Question: What type of tax is indicated in the document, personal property or real estate?
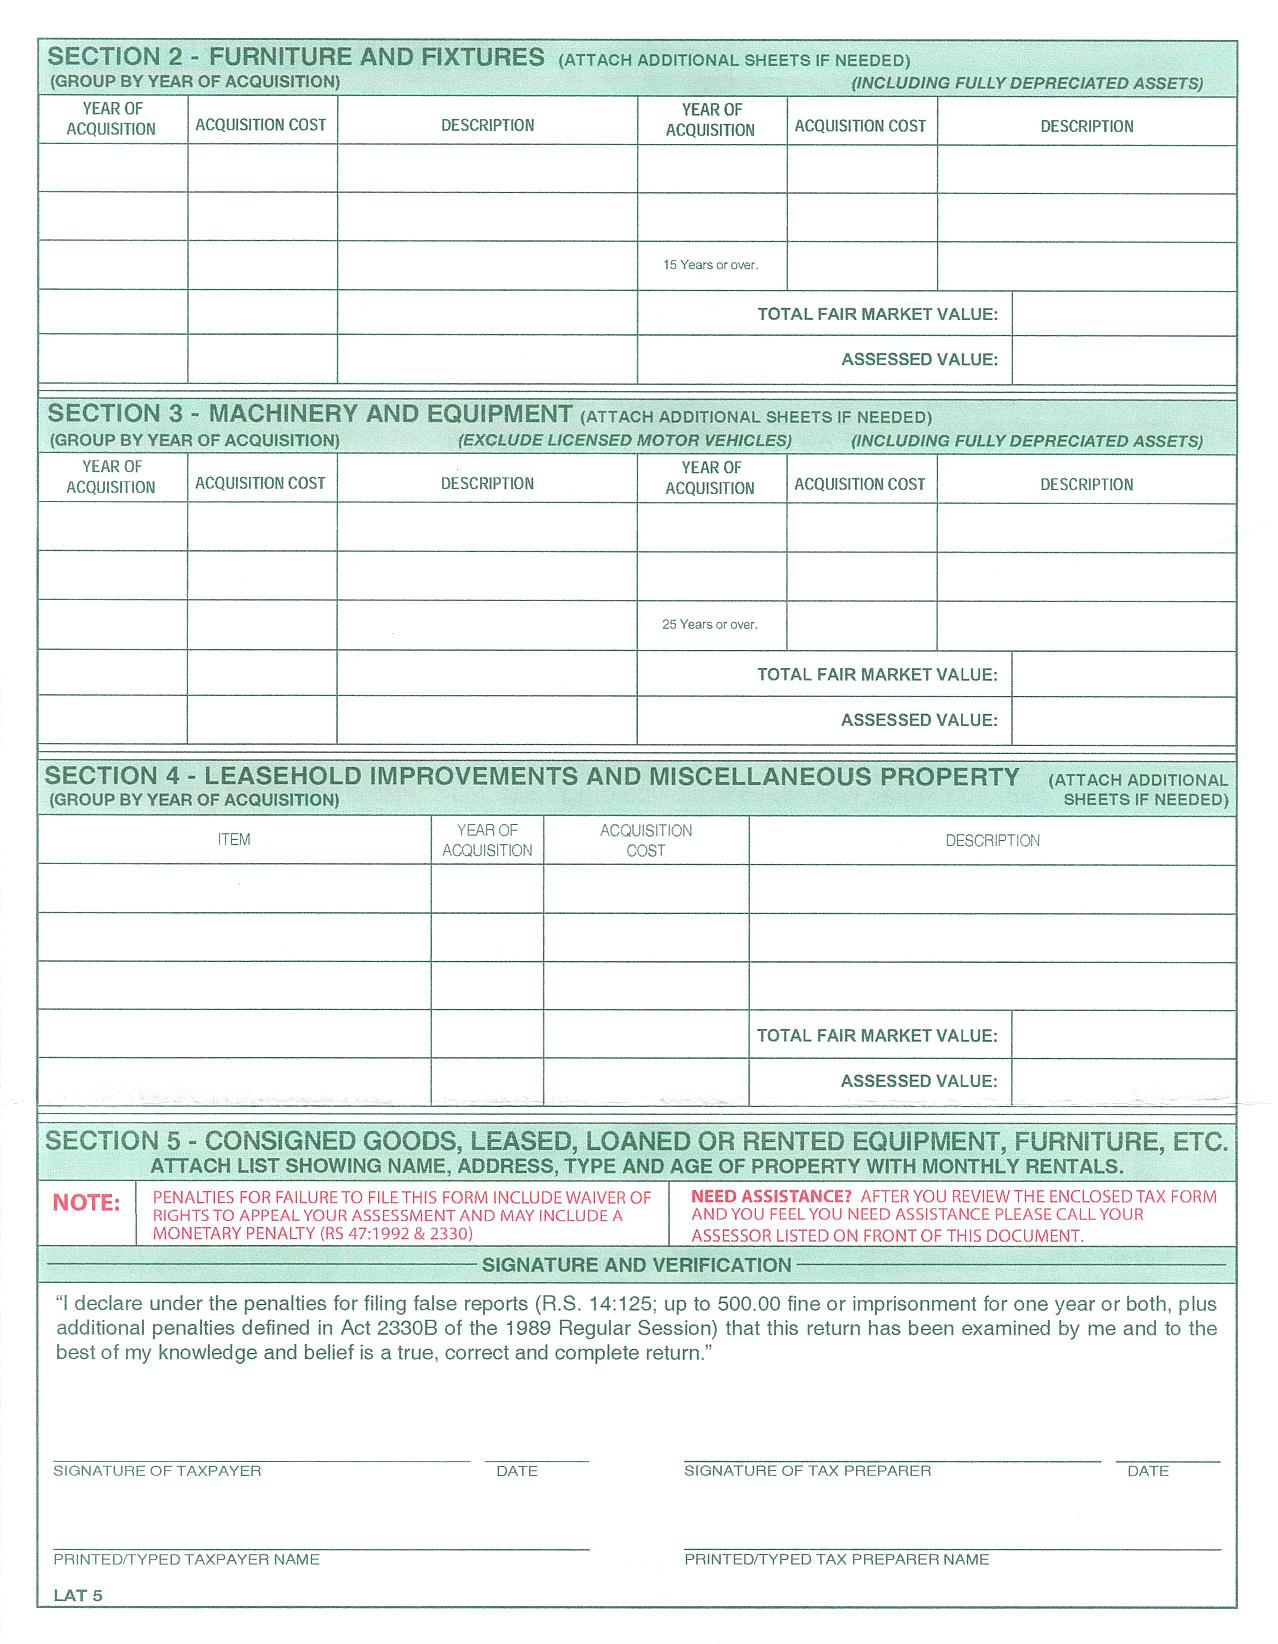
Answer: "Personal Property"